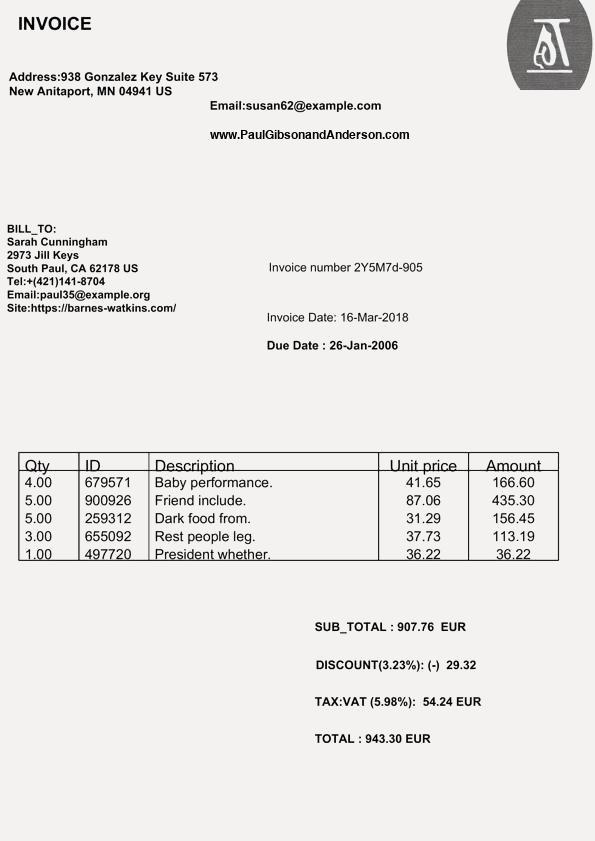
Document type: Invoice